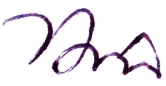
Signature of: karel vrána